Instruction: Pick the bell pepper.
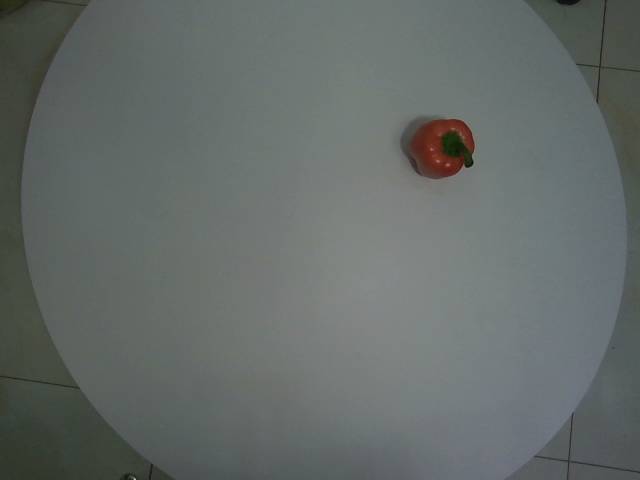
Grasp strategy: vertical